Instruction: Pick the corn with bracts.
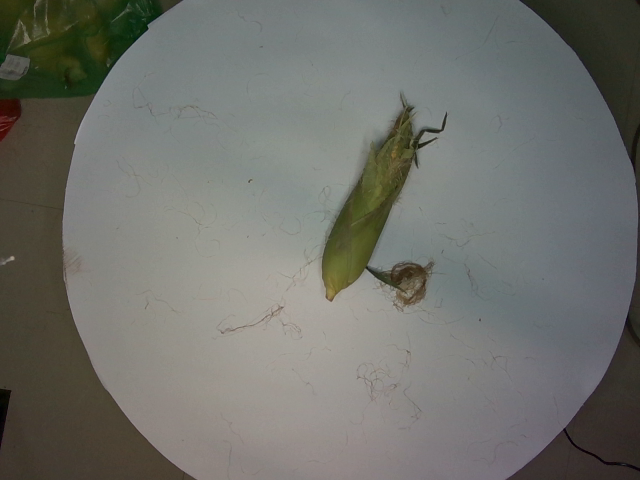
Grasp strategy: vertical